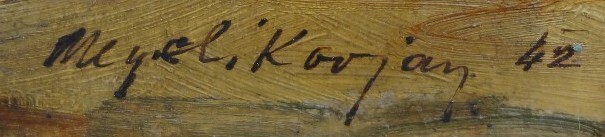
Signature of: karel myslikovjan